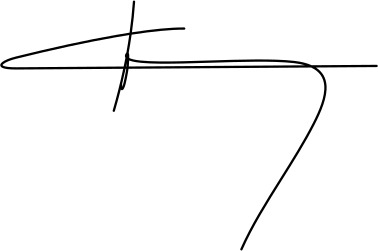
Signature of: elisa spiropali